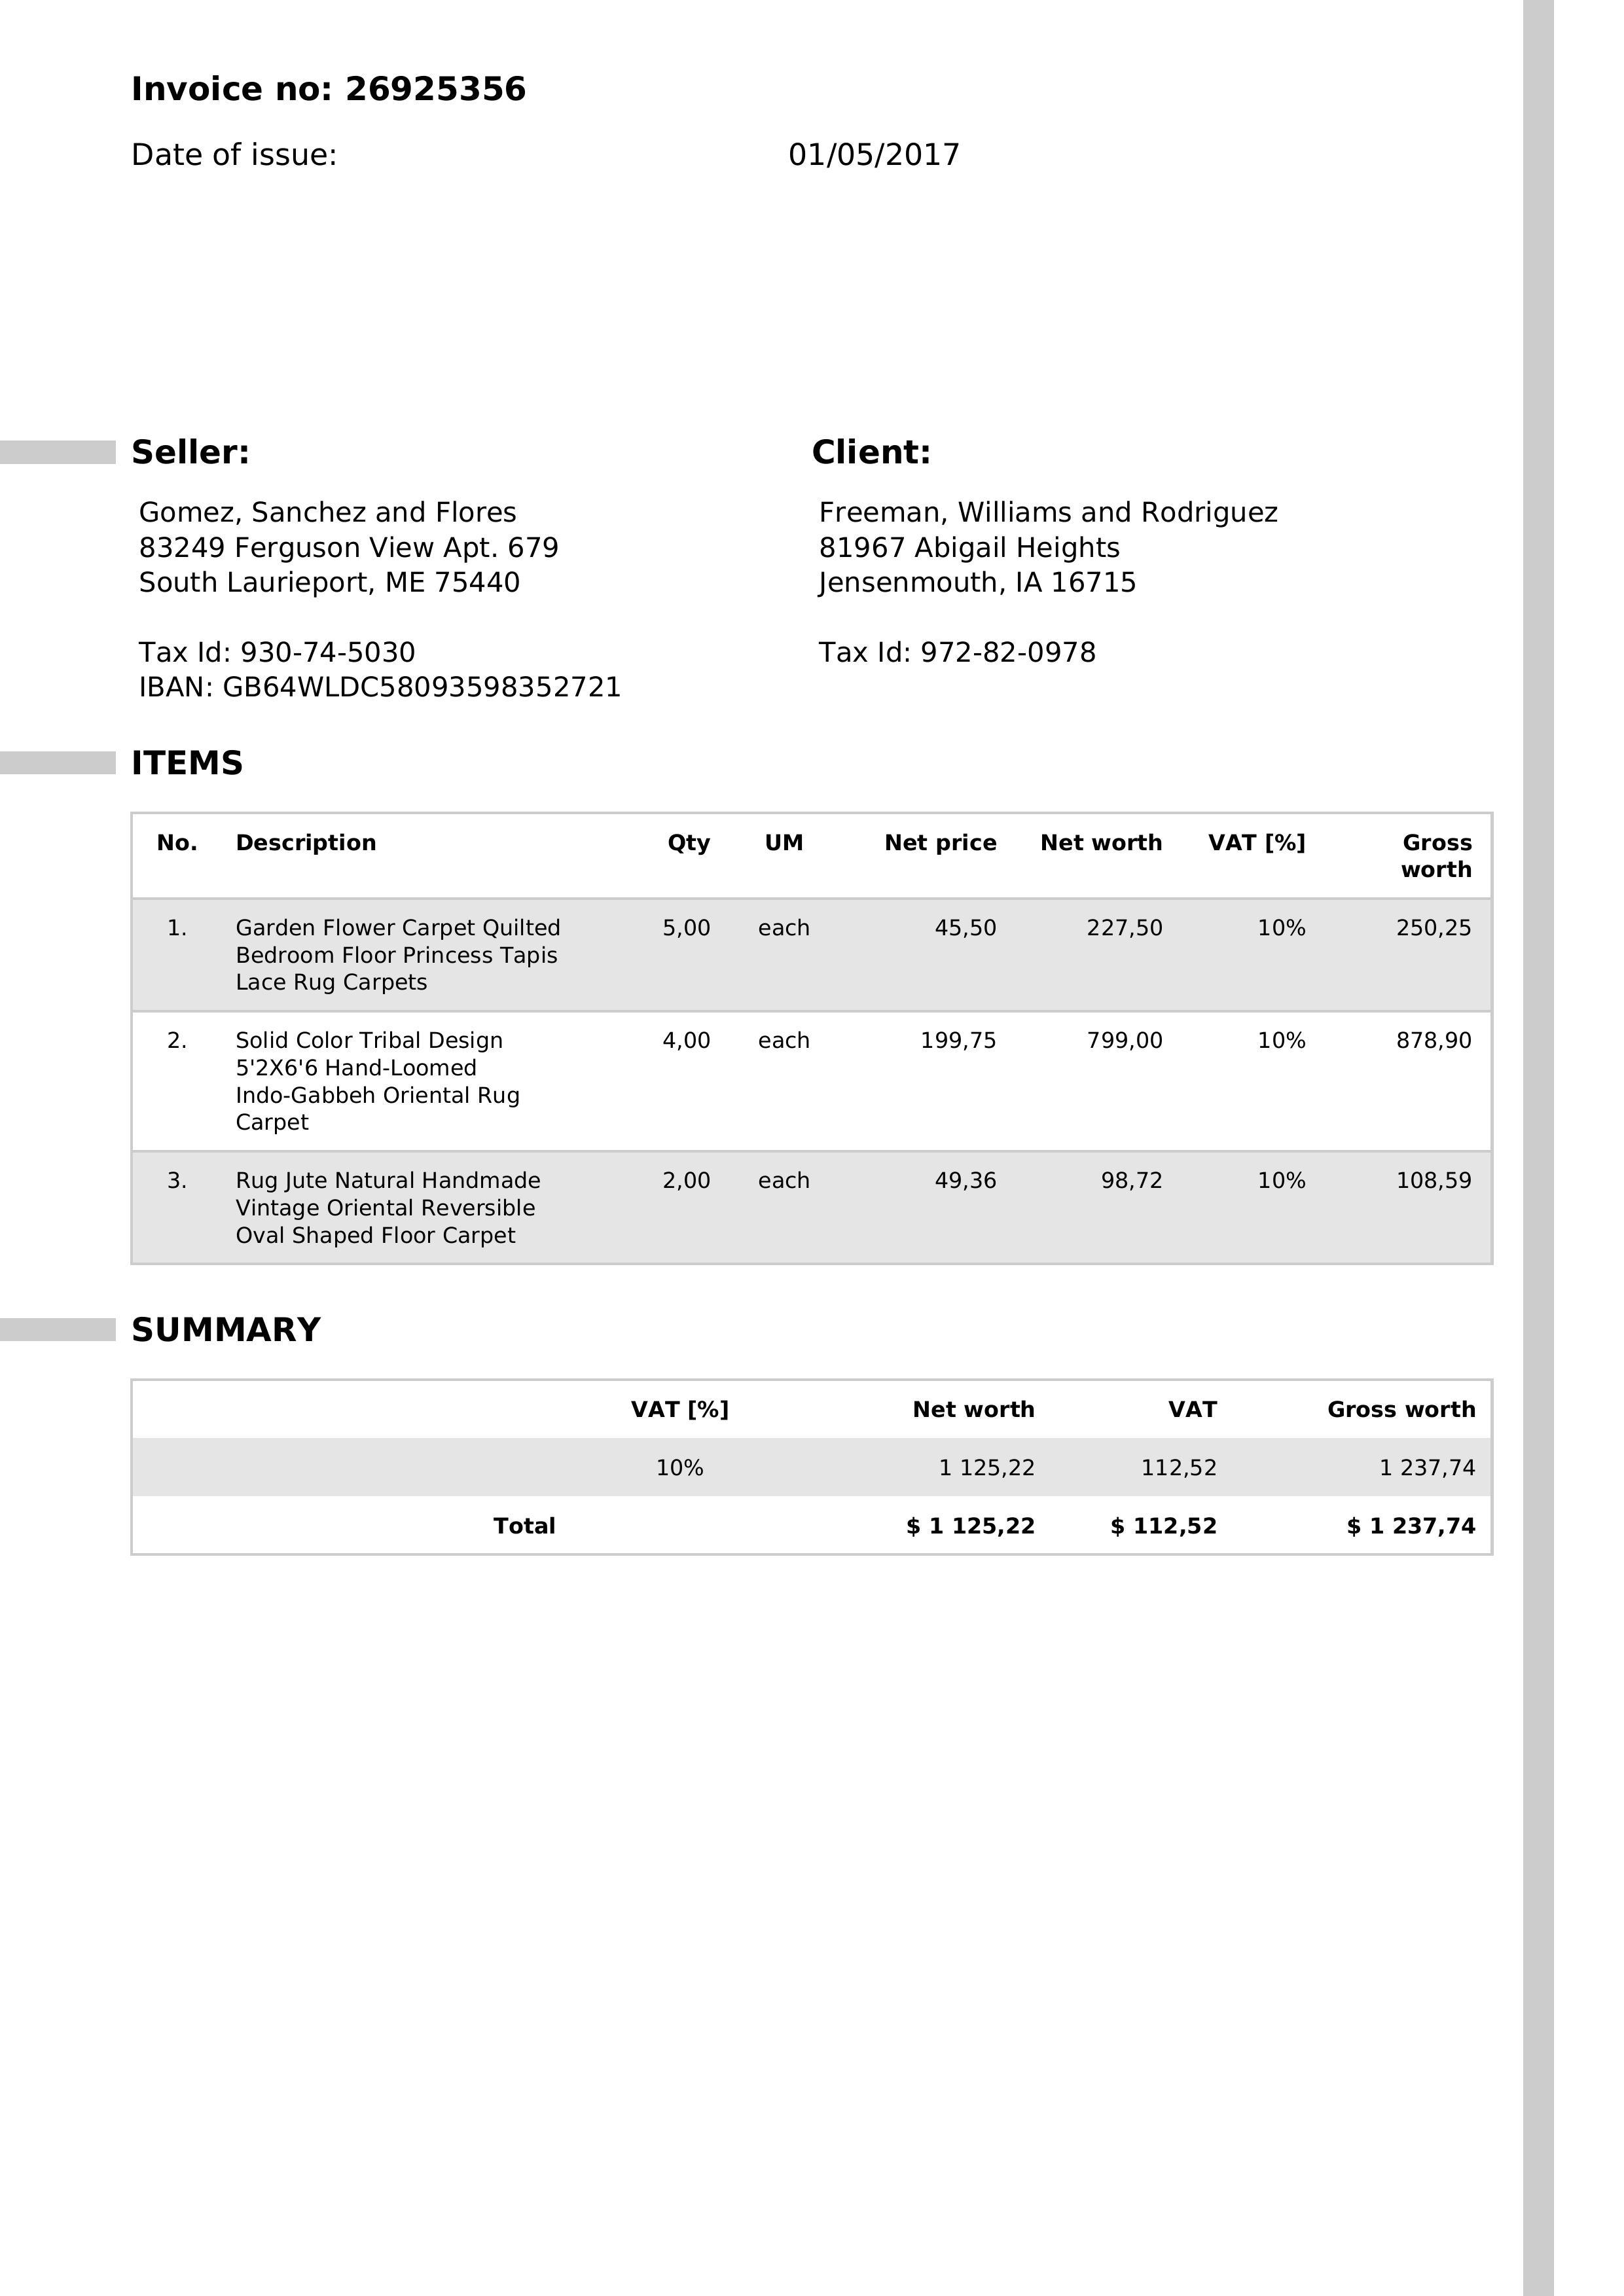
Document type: Invoice